Question: What might the diagnosis be?
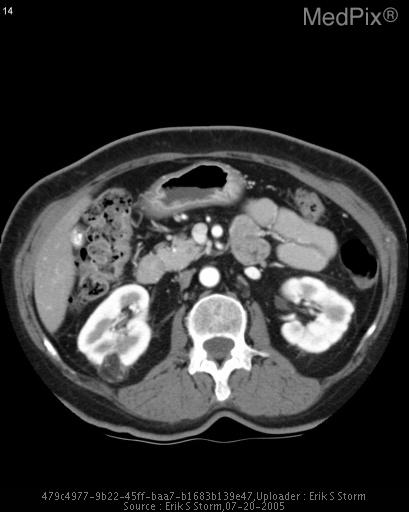
Answer: The possible diagnosis includes Angiomyolipoma
Renal cell carcinoma (especially clear-cell variant)
Renal lipoma
Metastatic disease.